Question: What type of tax is indicated in the document, personal property or real estate?
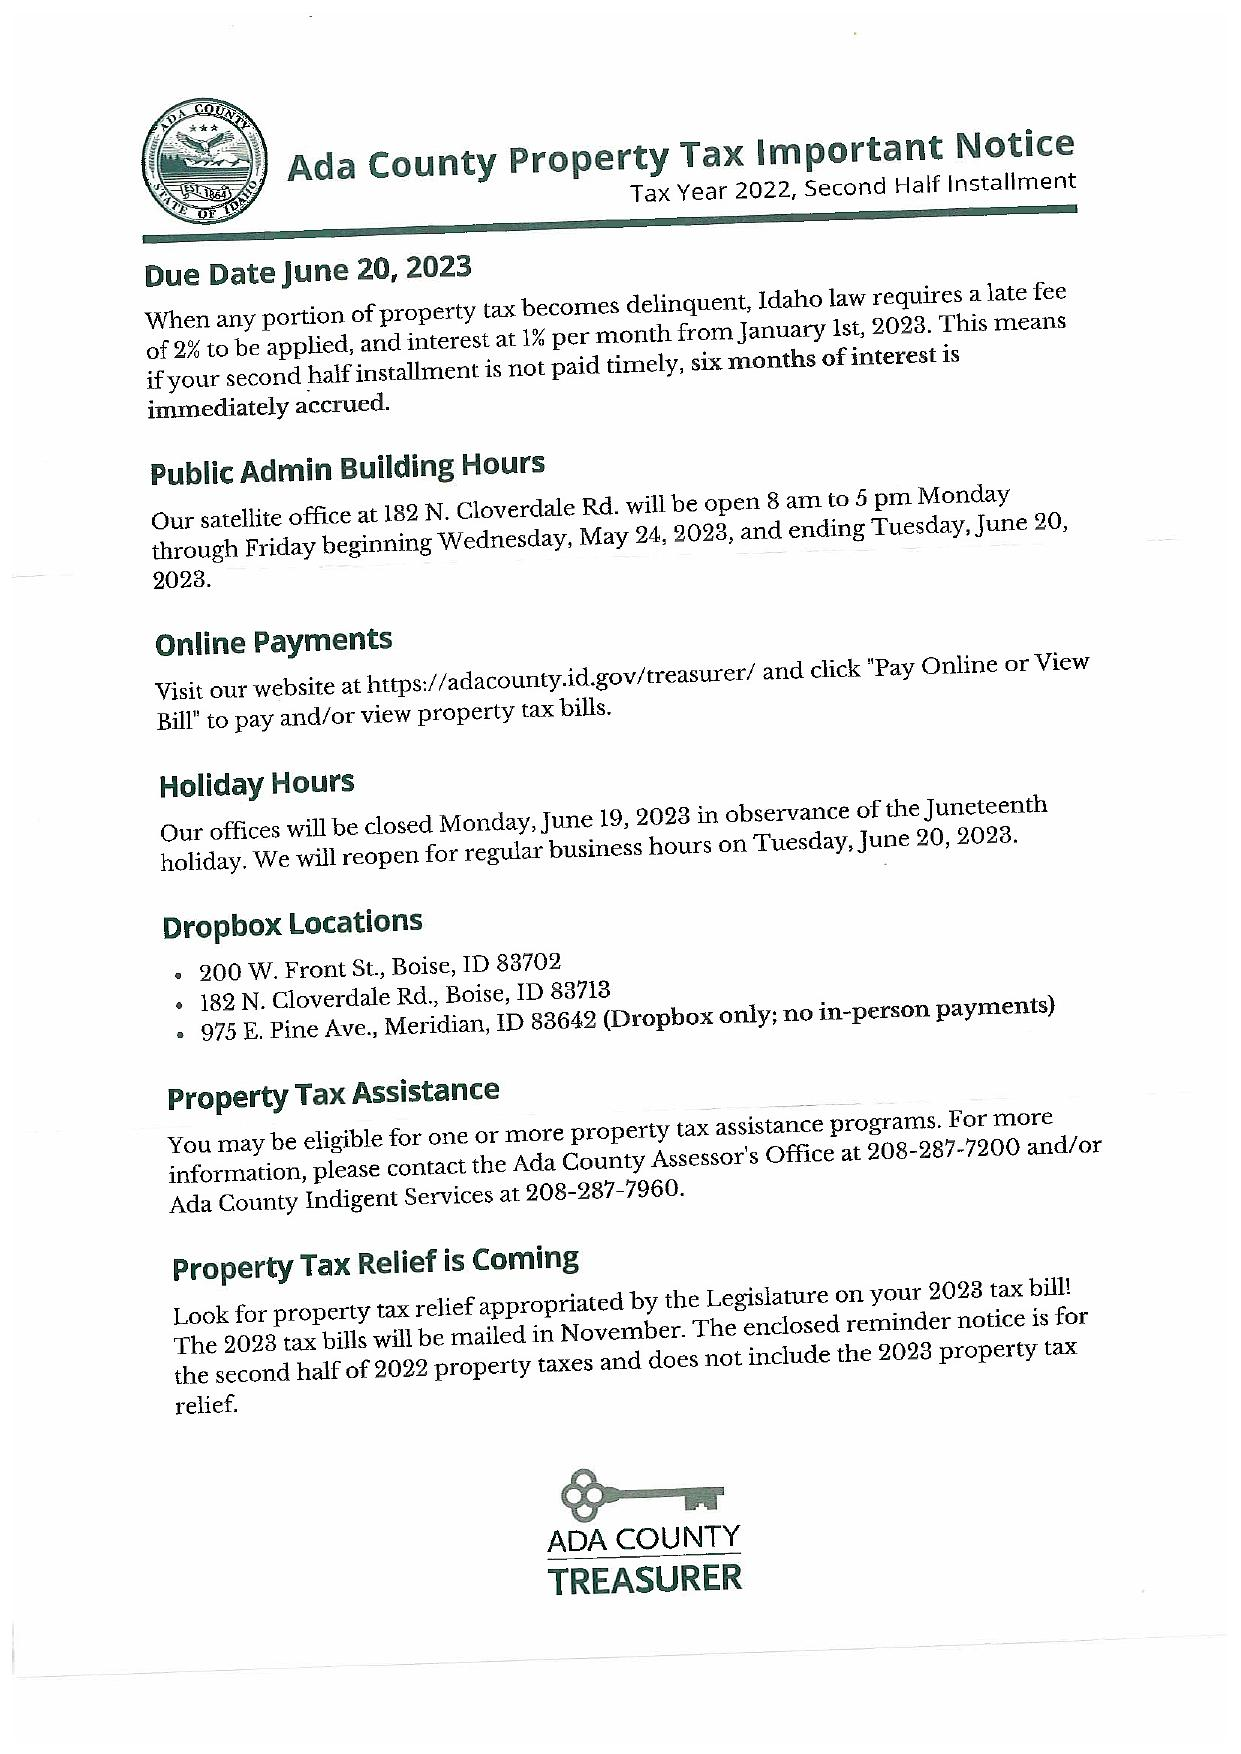
Answer: "Real Estate Tax"